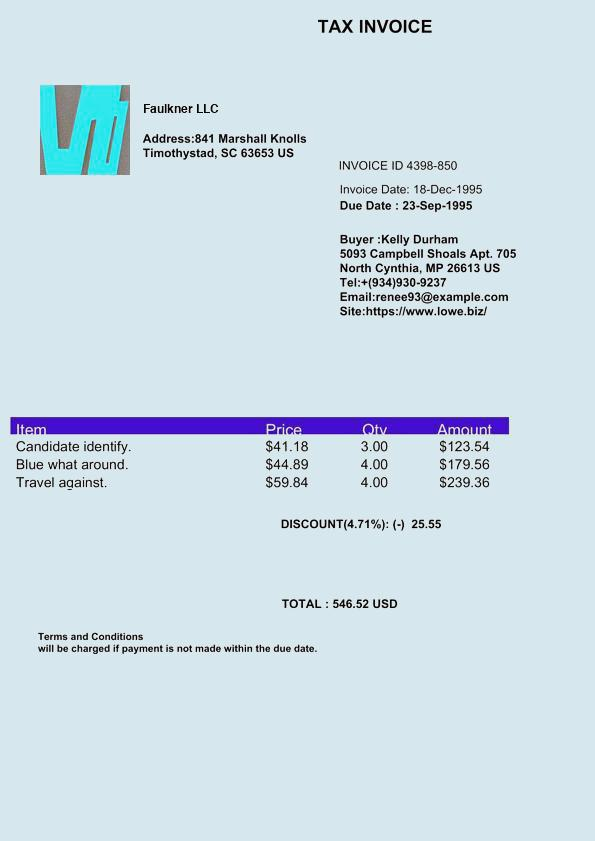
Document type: Invoice